Question: What is the suspected problem?
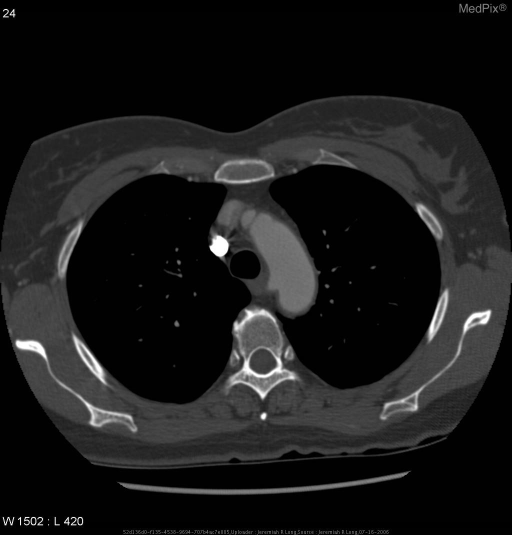
Answer: The findings suggest CT examination of the chest performed with IV contrast according to a PE/DVT protocol demonstrated an aberrant right subclavian artery.  The mediastinum was otherwise unremarkable.  There was no pulmonary embolism detected.. CT examination of the chest with IV contrast performed accoring to a PE/DVT protocol demonstrated an aberrant right subclavian artery.  The mediastinum was otherwise unremarkable.  There was no pulmonary embolism detected.. The patient might have a history of 54 year-old female with acute onset chest pain..